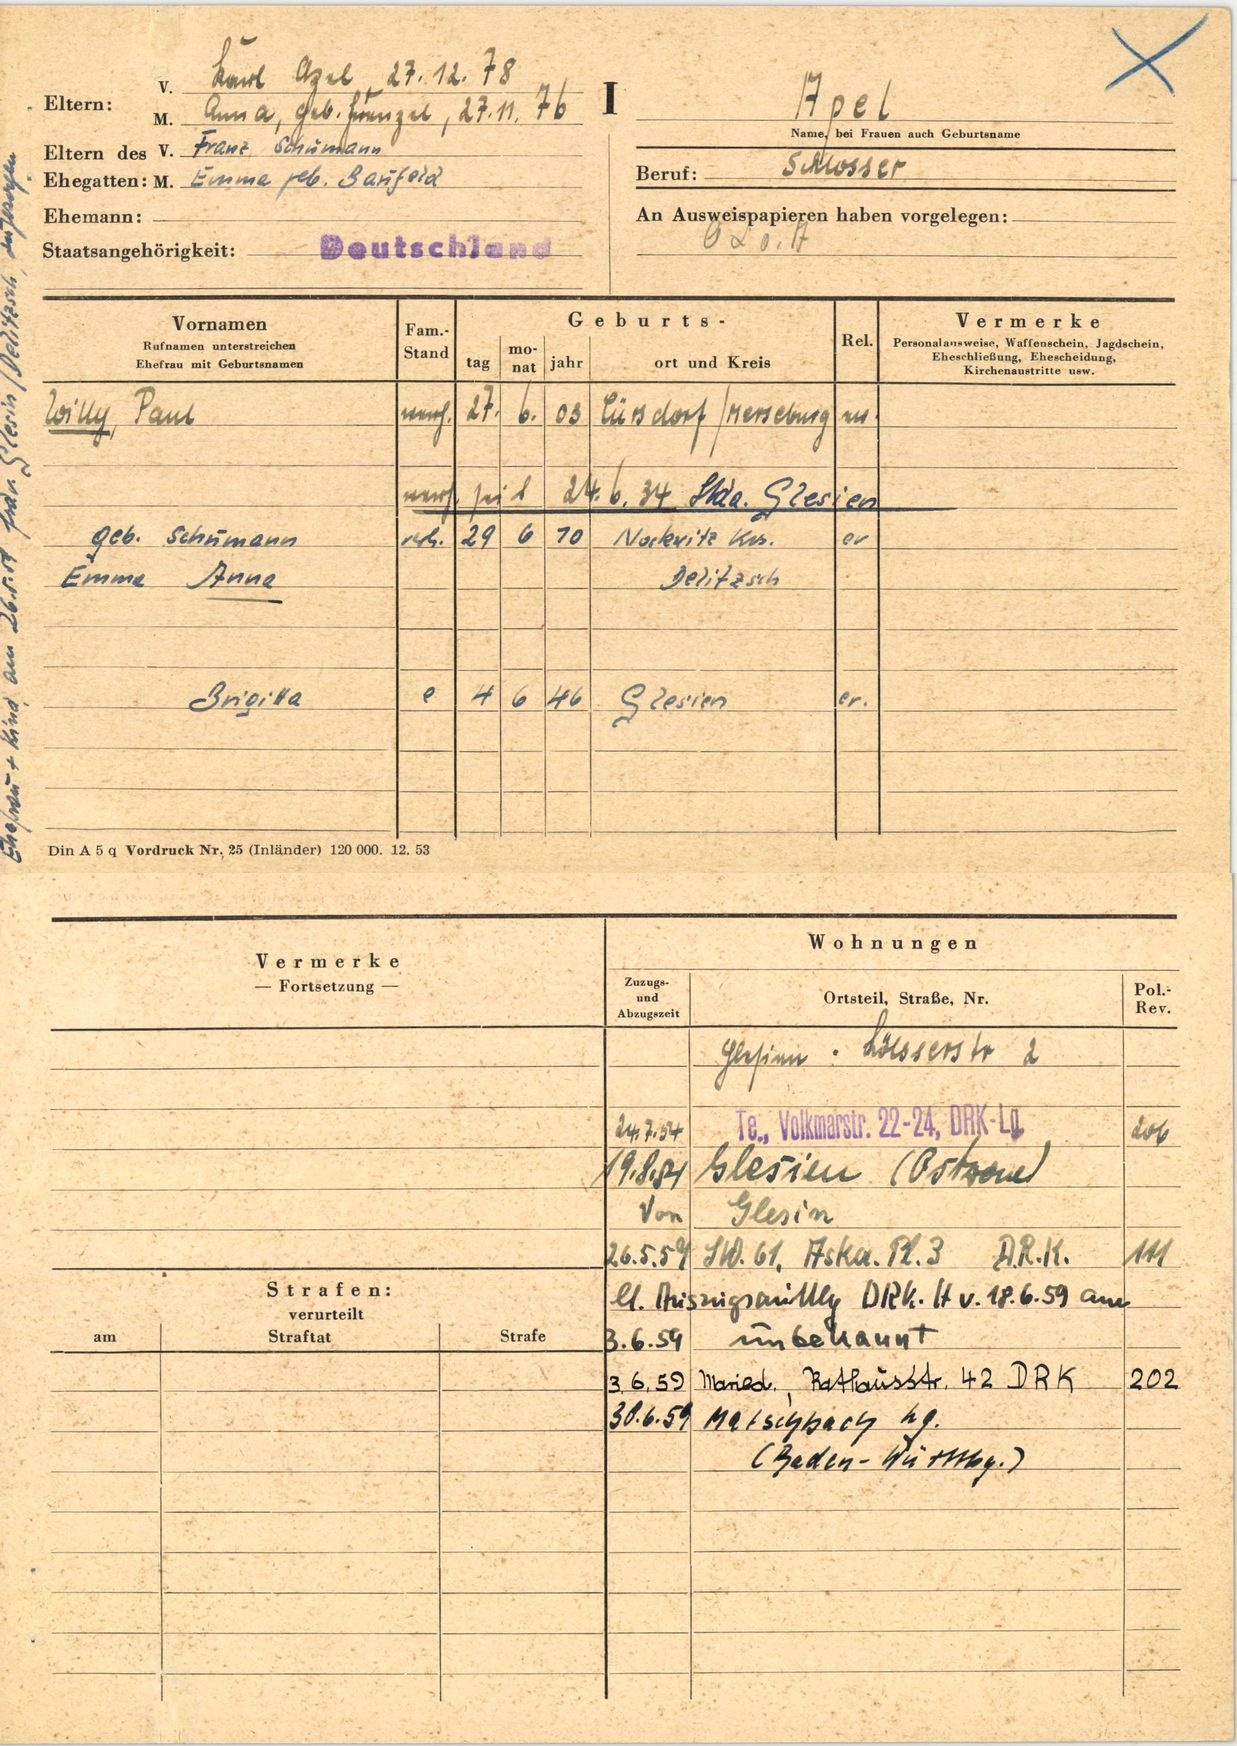
Apel